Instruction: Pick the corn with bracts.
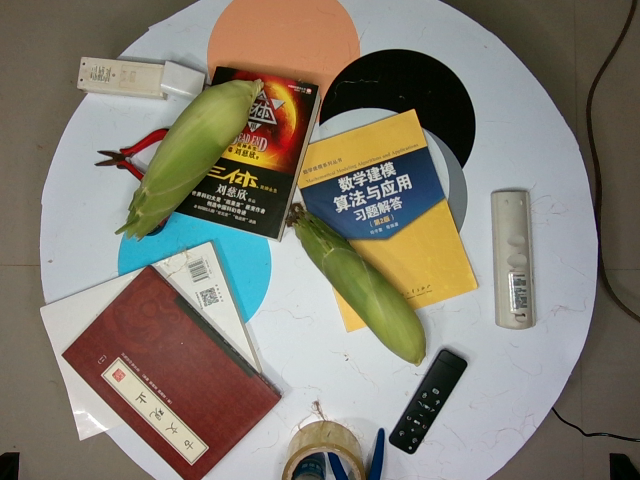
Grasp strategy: vertical